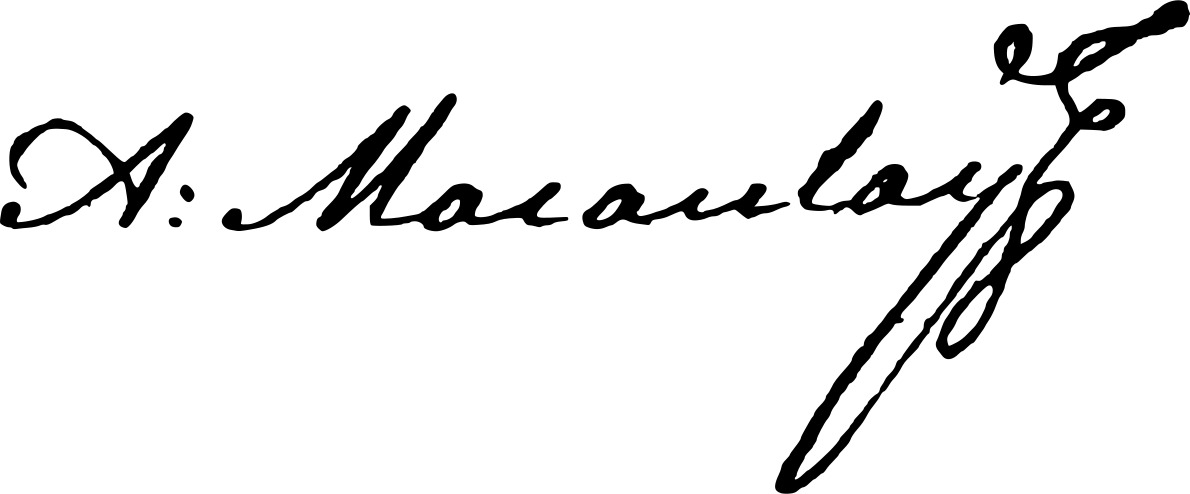
Signature of: aulay macaulay